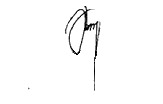
Signature of: ahmet necdet sezer